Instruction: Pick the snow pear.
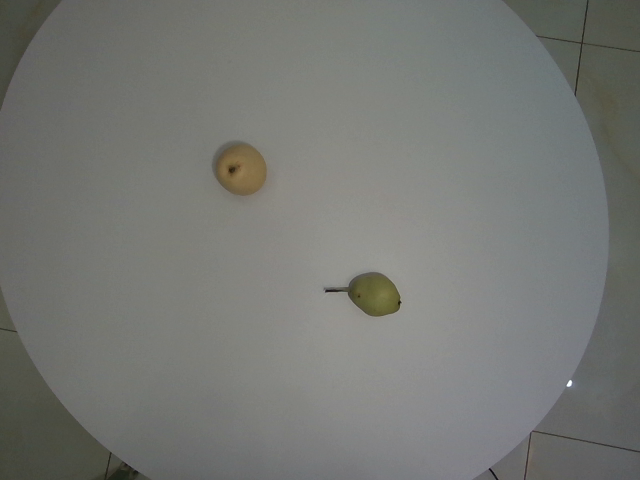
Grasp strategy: vertical